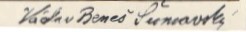
Signature of: václav beneš